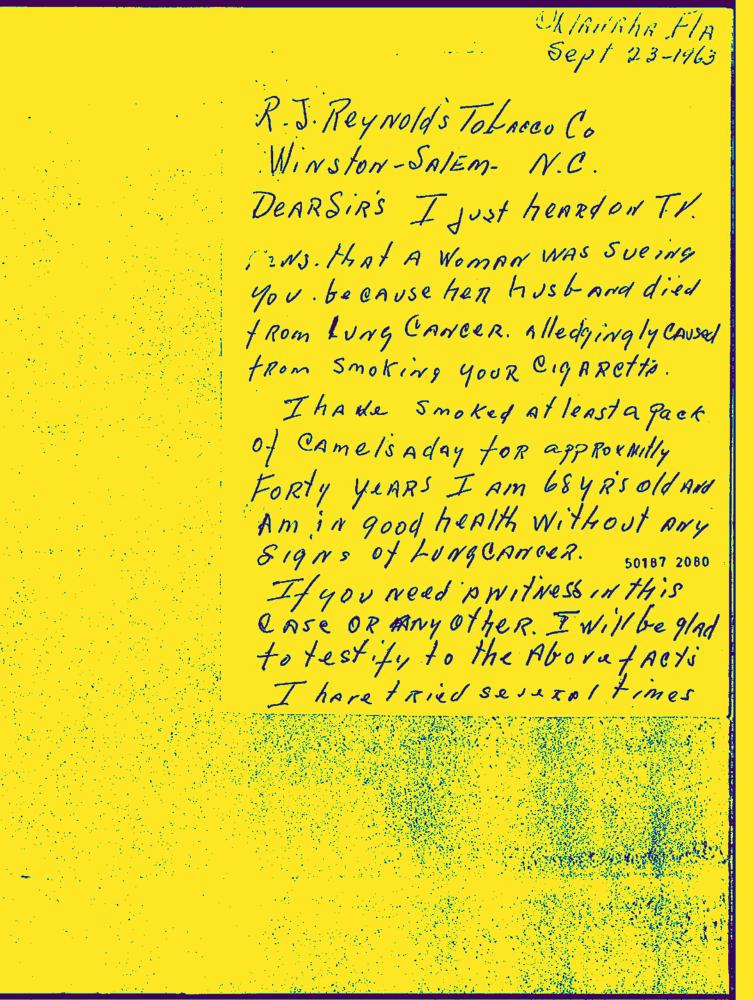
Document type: Hand-Written